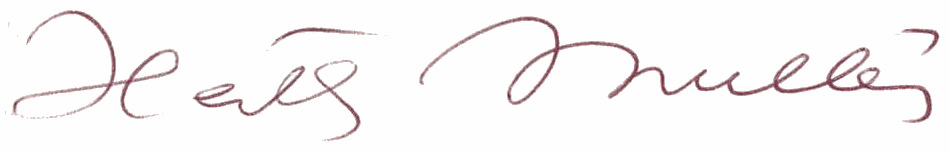
Signature of: herta müller